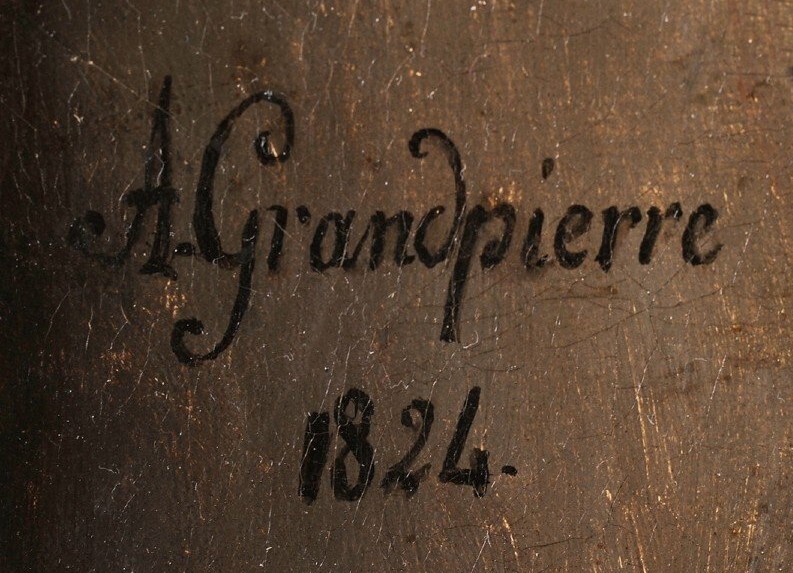
Signature of: adrienne marie louise grandpierre deverzy